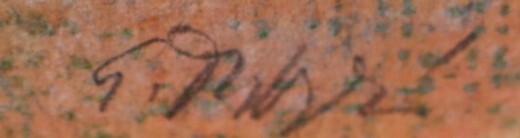
Signature of: gabriela dubská